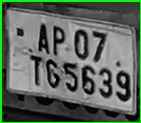
License plate number: AP 07TG 5639